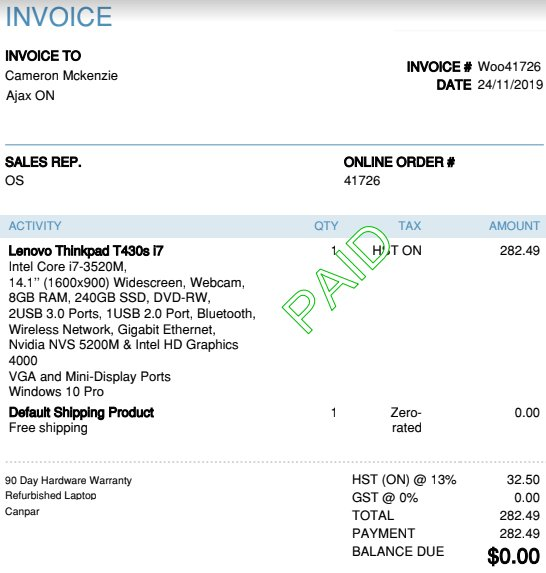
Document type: Invoice